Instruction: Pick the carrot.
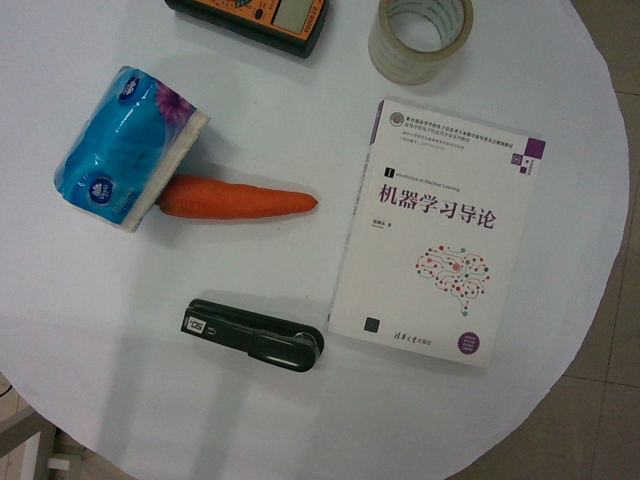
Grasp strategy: vertical